Question: What is the mailing or notice date provided in the document?
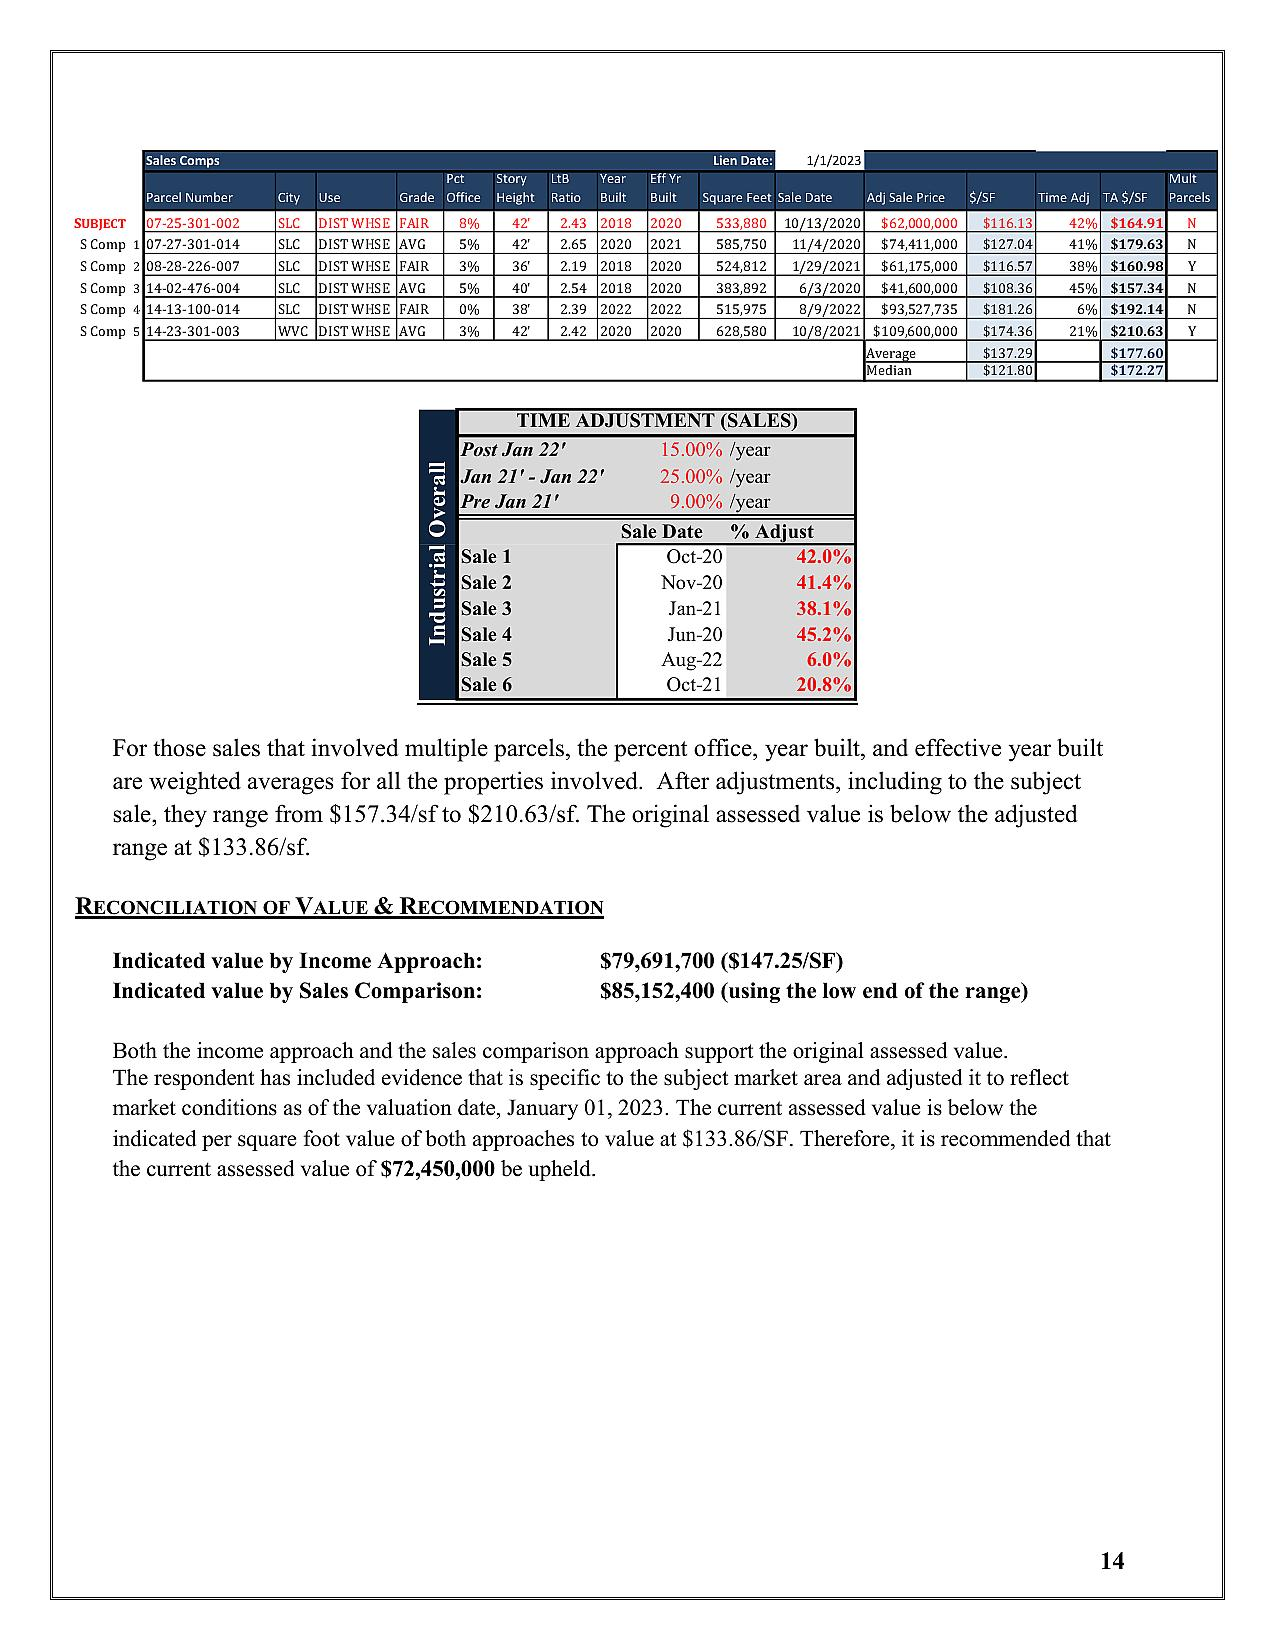
Answer: "12/29/21"